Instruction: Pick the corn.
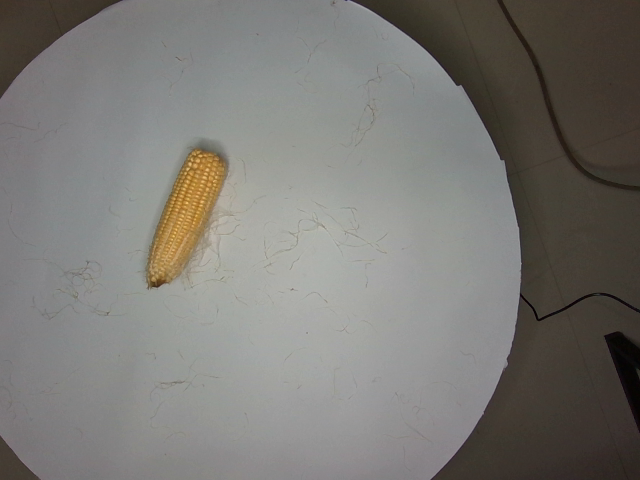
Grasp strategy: vertical